Patient: Male, age 58
A 58-year-old male patient complained abdominal discomfort for 2 months. He went to his local hospital and was diagnosed with HCC and Barcelona Clinic Liver Cancer (BCLC) stage C in March 2020. Then, transcatheter arterial chemoembolization (TACE) was performed.
In order to seek further diagnosis and treatment, he went to our hospital and was admitted in April 2020. He had a history of hepatitis B. On admission, physical examination showed tenderness over the right upper region area with a 5 cm palpable abdominal mass below the xiphoid process. Laboratory data were recorded as follows: alanine aminotransferase (ALT): 36 IU/L, aspartate transaminase (AST): 81 IU/L, albumin (ALB): 22.7 g/L, total bilirubin (TBIL): 9.7 mumol/L, prothrombin time (PT): 11.5 s, and HBV-DNA: 6.83 x 102 IU/ml. Among the tumor markers, alpha fetoprotein (AFP) was significantly elevated (1,649.0 mug/L), carbohydrate antigen 125 (CA125) was sightly increased (113.0 kU/L), and carcinoembryonic antigen (CEA) and carbohydrate antigen 199 (CA199) were normal. The cirrhosis was classified as Child-Pugh 7 and ALBI grade 3. The enhanced CT revealed small nodules in the middle and lower lobes of the lungs that were considered lung metastases, the tumor in the left lobe of the liver was considered HCC with multiple metastases in the right lobe of the liver, and tumor thrombosis was present in the left portal vein (Figure 1). The magnetic resonance imaging (MRI) showed the tumor in the left lobe of the liver with multiple metastases in the right lobe of the liver, and with tumor thrombosis in the left portal vein (Figure 2).
1. After MDT discussion, HCC with BCLC stage C and portal vein tumor thrombus (PVTT) classified VP3 and Cheng's type II was diagnosed, and we believe that radical surgical resection was impossible due to the low residual liver volume and lung metastases. He finally received conversion therapy. The procedure details are as follows: The patient received two cycles of transcatheter arterial embolization (TAE), hepatic arterial infusion chemotherapy (HAIC-Folfox) (the HAIC scheme was as follows: We selectively placed a microcatheter into the feeding arteries of the tumor. Then, the microcatheter was connected to the artery infusion pump to perform the following treatment: Day 1: oxaliplatin 85 mg/m2, leucovorin 400 mg/m2, and 5-fluorouracil 400 mg/m2 via intra-arterial infusion; day 2-3: 5-fluorouracil 2,400 mg/m2 via continuous intra-arterial infusion. After HAIC was completed, the catheter was removed, and compression was performed to achieve hemostasis. The patient was treated every 3 weeks), sorafenib (at a dose of 400 mg twice daily), and camrelizumab (200 mg intravenously every 3 weeks). At the end of HAIC treatment, we were disappointed to find that the tumor had rapidly progressed based on the modified Response Evaluation Criteria in Solid Tumors (mRECIST). Then, the patient received drug-eluting TACE (dTACE) once, sorafenib, and camrelizumab in July 2020. A month later, his liver function deteriorated (ALT: 33 IU/L, AST: 329 IU/L, ALB: 24.9 g/L, TBIL: 16.6 mumol/L, PT: 13.4 s, massive ascites), and the cirrhosis was classified as Child-Pugh 9 and ALBI grade 3. We had to interrupt TACE and only gave sorafenib and camrelizumab. Although he received systemic therapy, the tumors still rapidly progressed and we considered the possibility of tumor resistance. Among the tumor markers, AFP was significantly elevated (12,913.0 mug/L). Then, regorafenib (at a dose of 160 mg daily) was given. In September 2020, the patient received conventional TACE (cTACE) once, regorafenib, and camrelizumab. So far, he had received conversion therapy for half a year, and the treatment effect was not satisfactory. He returned to the local hospital to receive regorafenib every day and camrelizumab once every 3 weeks.
Until a year after his initial diagnosis, the patient found that the tumor and lung metastases had shrunk significantly in the local hospital. Then, he was admitted to our hospital again. On admission, physical examination showed no positive signs. Laboratory data were recorded as follows: ALT: 19 IU/L, AST: 27 IU/L, ALB: 34.2 g/L, TBIL: 8.4 mumol/L, and PT: 11.1 s. AFP was negative (8.1 mug/L). The cirrhosis was classified as Child-Pugh 5 and ALBI grade 2. The enhanced CT revealed there were multiple small nodules in both lungs, which were significantly reduced and shrunken compared to the previous CT. The tumor in the left lobe of the liver was significantly reduced, with local enhancement, and lipiodol deposition was seen. Multiple nodules in the right lobe of the liver had shrunk. And tumor thrombus had formed in the left and right branches of the portal vein (Figure 3). Based on these results, we judged that the patient had partial response (PR) and could be treated with radical surgery, according to the response evaluation in the mRECIST criteria. Then he received left hepatectomy, cholecystectomy, and portal vein incision and embolectomy. The pathological examination showed necrosis of a massive HCC with no tumor cells observed on the resection margins, and without metastasis in lymph nodes. The pathological diagnosis showed that the portal vein tumor thrombus had necrotic tissue (Figure 4). In the patient's postoperative maintenance therapy, the patient was given lenvatinib 8 mg orally once a day, and camrelizumab 200 mg intravenously once every 3 weeks. There was no clinical evidence of recurrence at 6 months after the resection. The AFP levels remained within the normal limits (Figure 5).
Keywords: camrelizumab, conversion therapy, hepatocellular carcinoma, operation, portal vein thrombosis (pvtt)
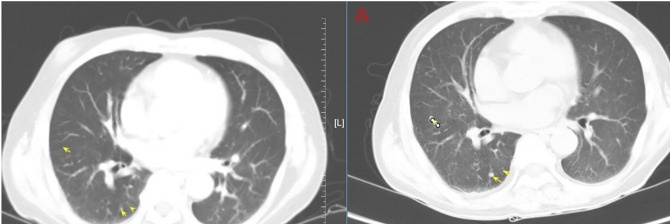
Image caption: Abdominal computed tomography (CT) shows that multiple small nodules in both lungs were significantly reduced and shrunken and the tumor in the liver was significantly reduced. The lung metastases was reduced, and ,shrunken.